Question: What is the main concern?
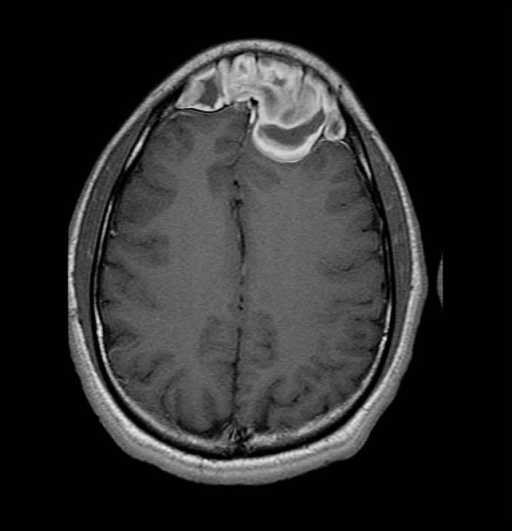
Answer: The findings suggest •  Image 1: Axial CT with expansion and opacification of frontal sinus, with marked thinning and disruption of bone comprising the inner table of the frontal bone
•  Image 2: Axial CT with expansion of ethmoid sinus, with disruption of bone comprising the left lamina papyracea
•  Image 3: Coronal CT with expansion of all paranasal sinuses, with extradural extension into the anterior cranial fossa and extraconal extension into the left orbit
•  Image 4: T1 MRI with heterogeneous signal in the frontal sinuses without changes to the frontal lobe of the brain
•  Image 5: T2 MRI with extradural expansion of heterogeneous mass into the anterior cranial fossa. Expansion of the frontal sinuses is noted.  Heterogeneous enhancement is noted.. The patient might have a history of Patient presented after a 9-month cruise - his parents did not recognize his face.  His nose was bigger and his eyes were farther apart than they remembered.  He complained of slight frontal headaches, but had no other symptoms..